Question: What is the potential diagnosis?
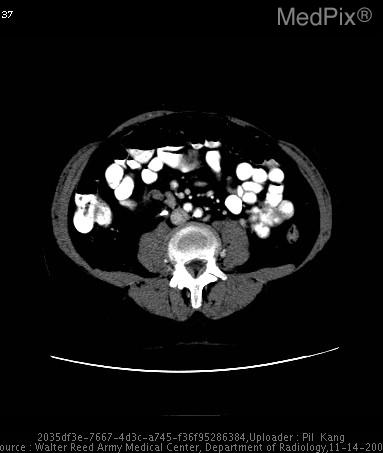
Answer: The possible diagnosis includes leiomyosarcoma
metastatic disease with tumor thrombus
angiosarcoma
high-grade liposarcoma.